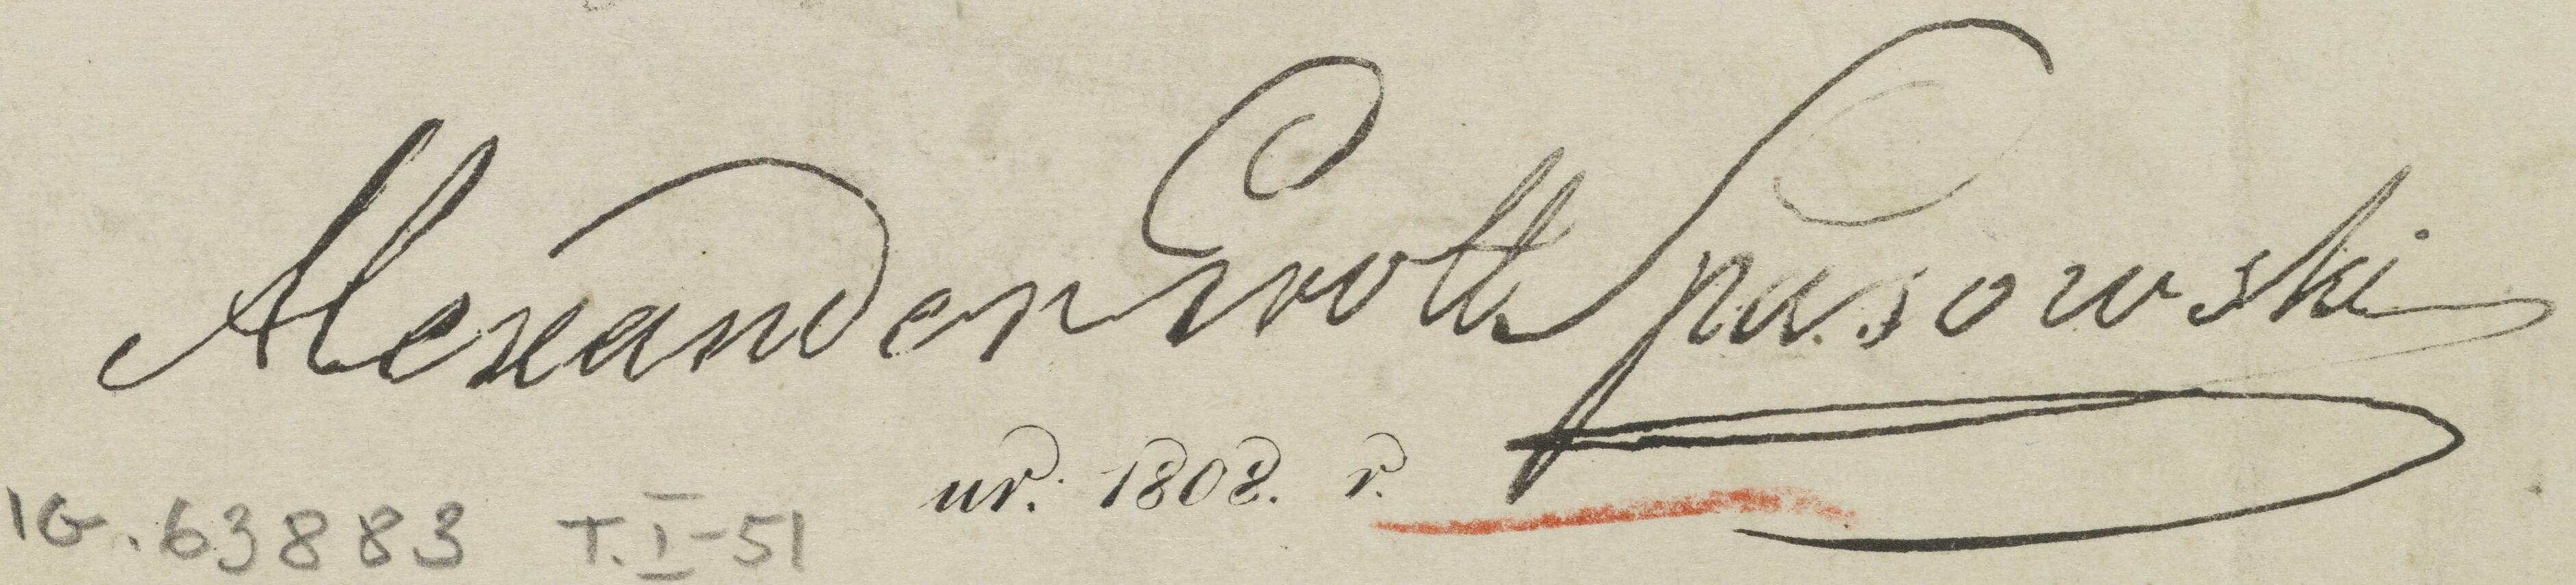
Signature of: aleksander spasowski